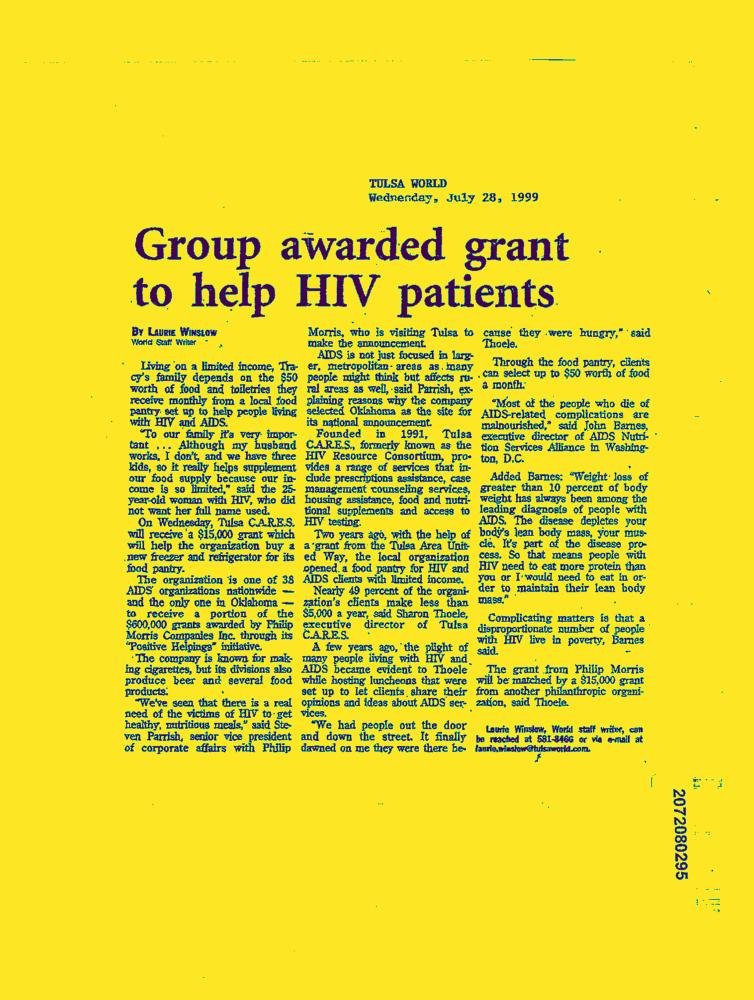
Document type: News-Article